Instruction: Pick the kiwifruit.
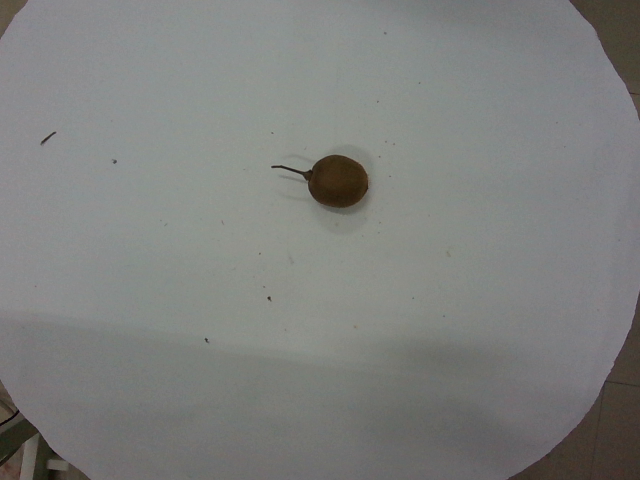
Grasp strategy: vertical